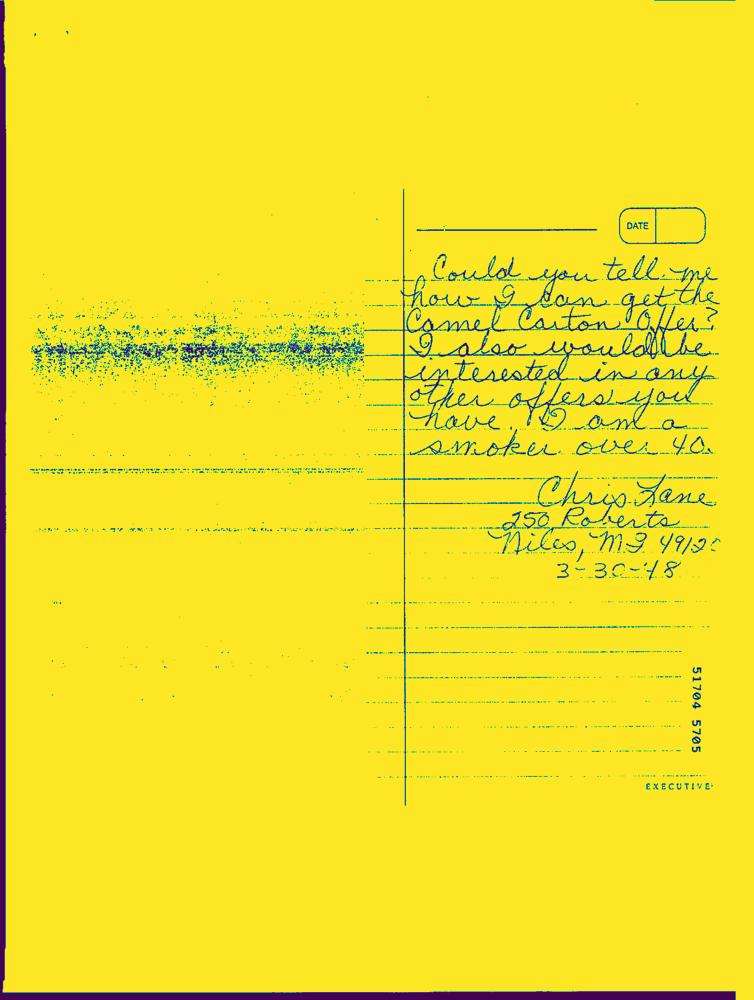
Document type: Hand-Written